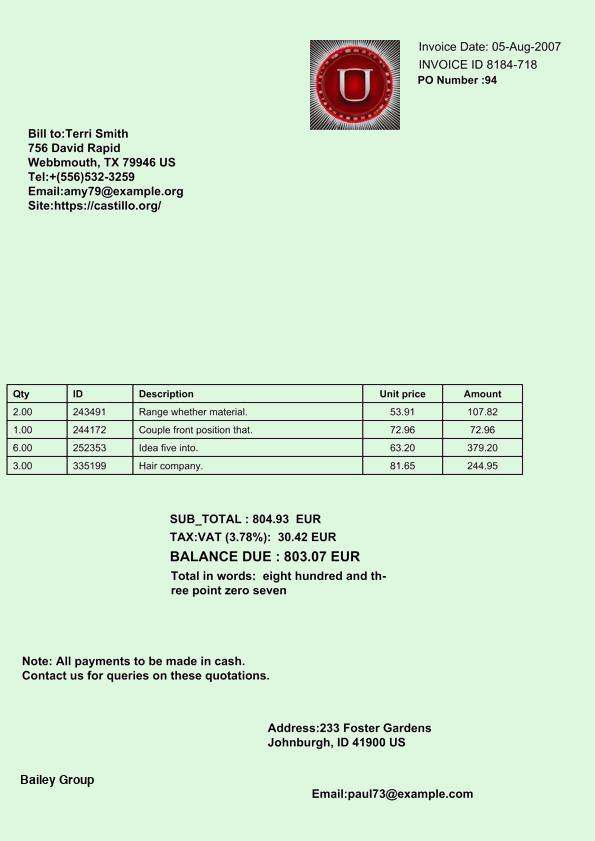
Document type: Invoice